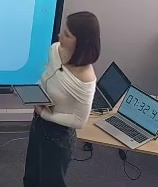
Транскрипция: Прошу.
Категория: Педагогические действия
Подкатегория: Оценивает ответ (похвала)
Описание действия: Учитель хвалит ответ ученика
Контекст и комментарии: Контекст ДО: ученик отвечает на вопрос учителя. Контекст ПОСЛЕ: ученик получает обратную связь от преподавателя за свой ответ. Педагогический смысл: благодаря этому ученик получает положительные эмоции и желание отвечать на другие вопросы